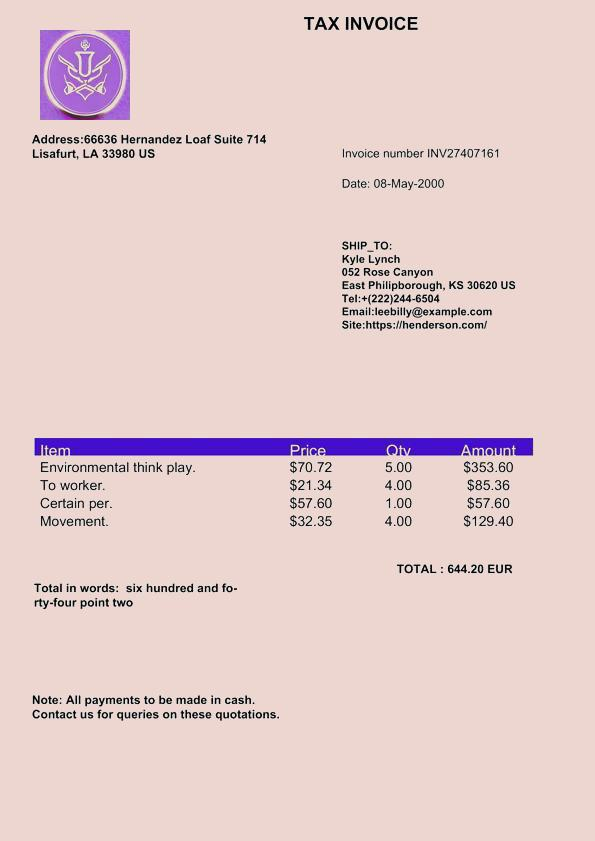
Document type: Invoice